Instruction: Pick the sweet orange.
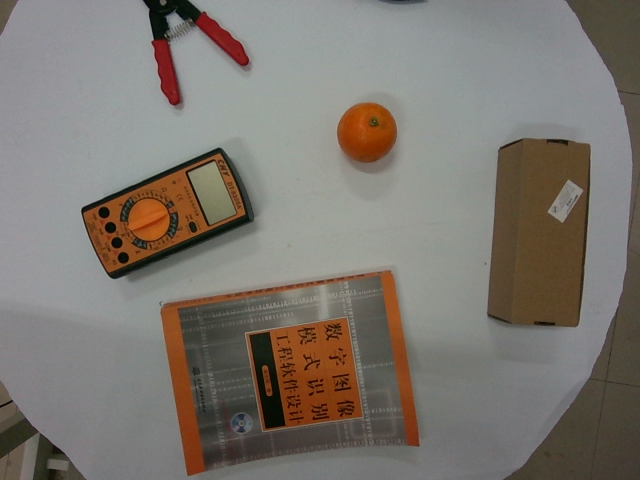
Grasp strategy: vertical